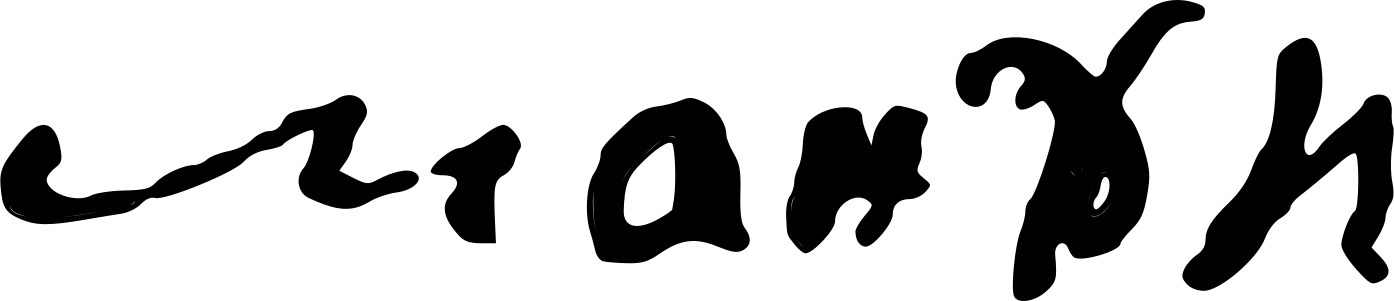
Signature of: manuc bei mirzoyan